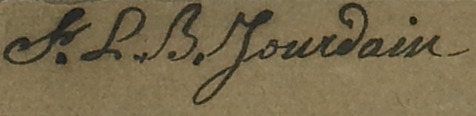
Signature of: laurent bruno françois jourdain